Please extract the written amount, numerical amount, recipient's name, date on the cheque, and the bank's name from the image.
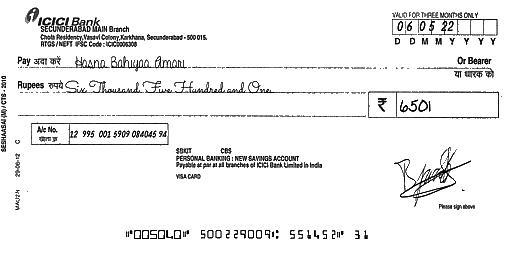
amt_in_words: Six Thousand Five Hundred and One
amt_in_figures: 6501
payee_name: Hasna Bahiyaa Amari
bank_name: ICICI Bank
cheque_date: 06/05/22